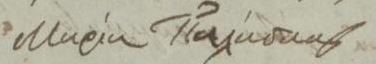
Signature of: maria palaska